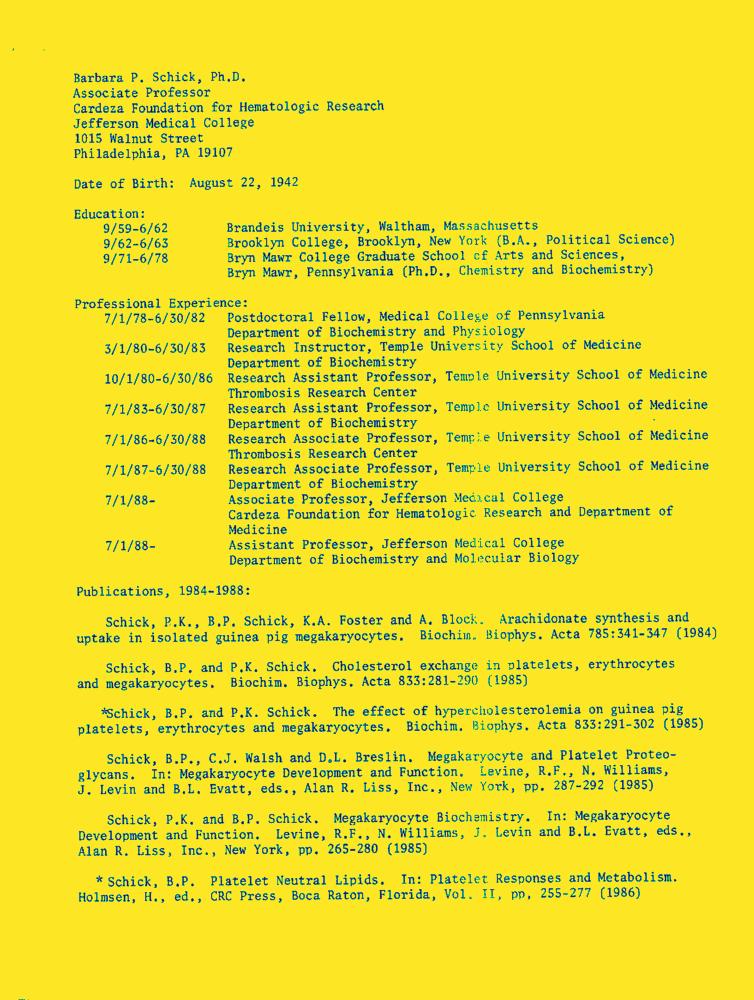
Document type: Resume-Doc